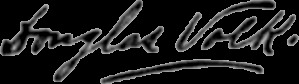
Signature of: douglas volk